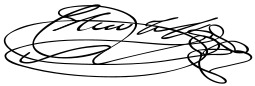
Signature of: princess charlotte augusta of wales